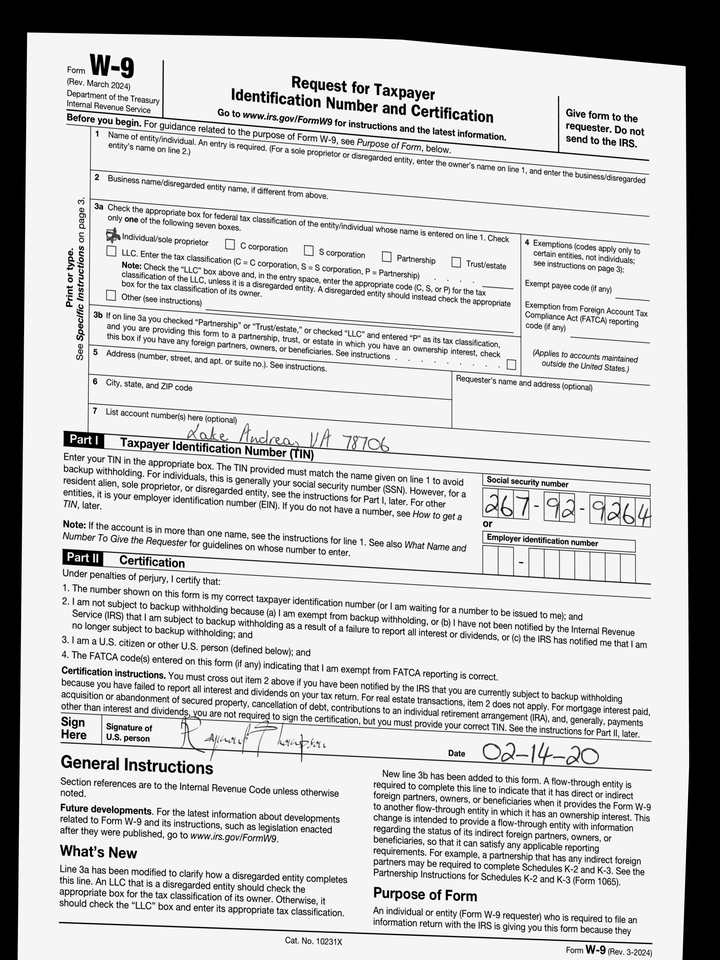
adr2: Lake Andrea, VA 78706
cbx: yes
ssn: 267929264
sdt: 02-14-20